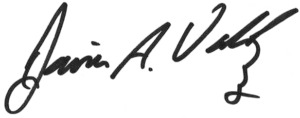
Signature of: javier valdez